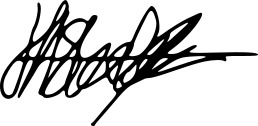
Signature of: jordon steele john